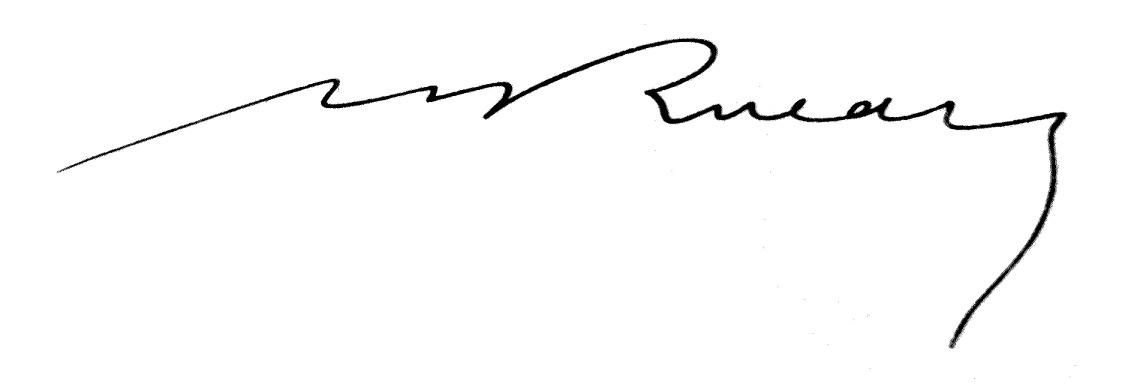
Signature of: marc rucart